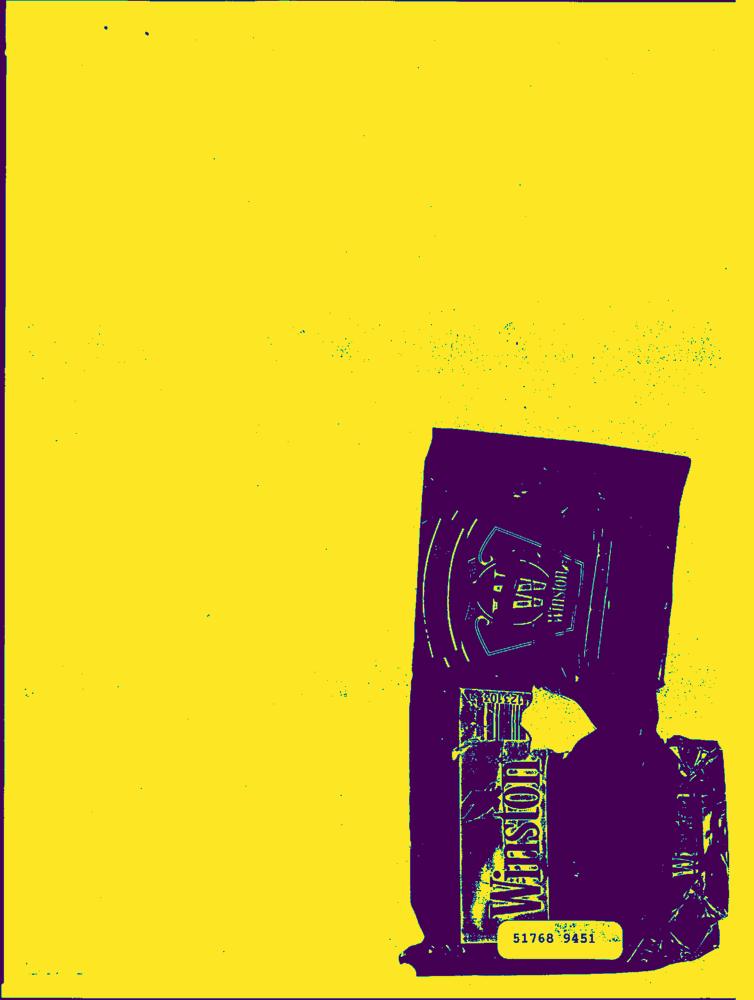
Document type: Hand-Written